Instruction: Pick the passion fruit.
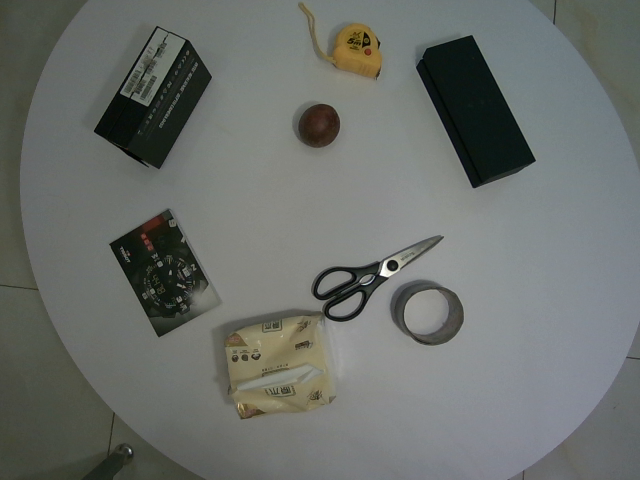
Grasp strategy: vertical